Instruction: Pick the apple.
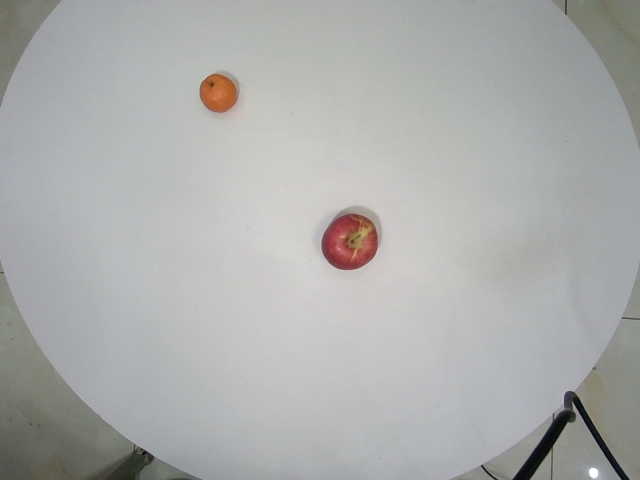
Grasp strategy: vertical